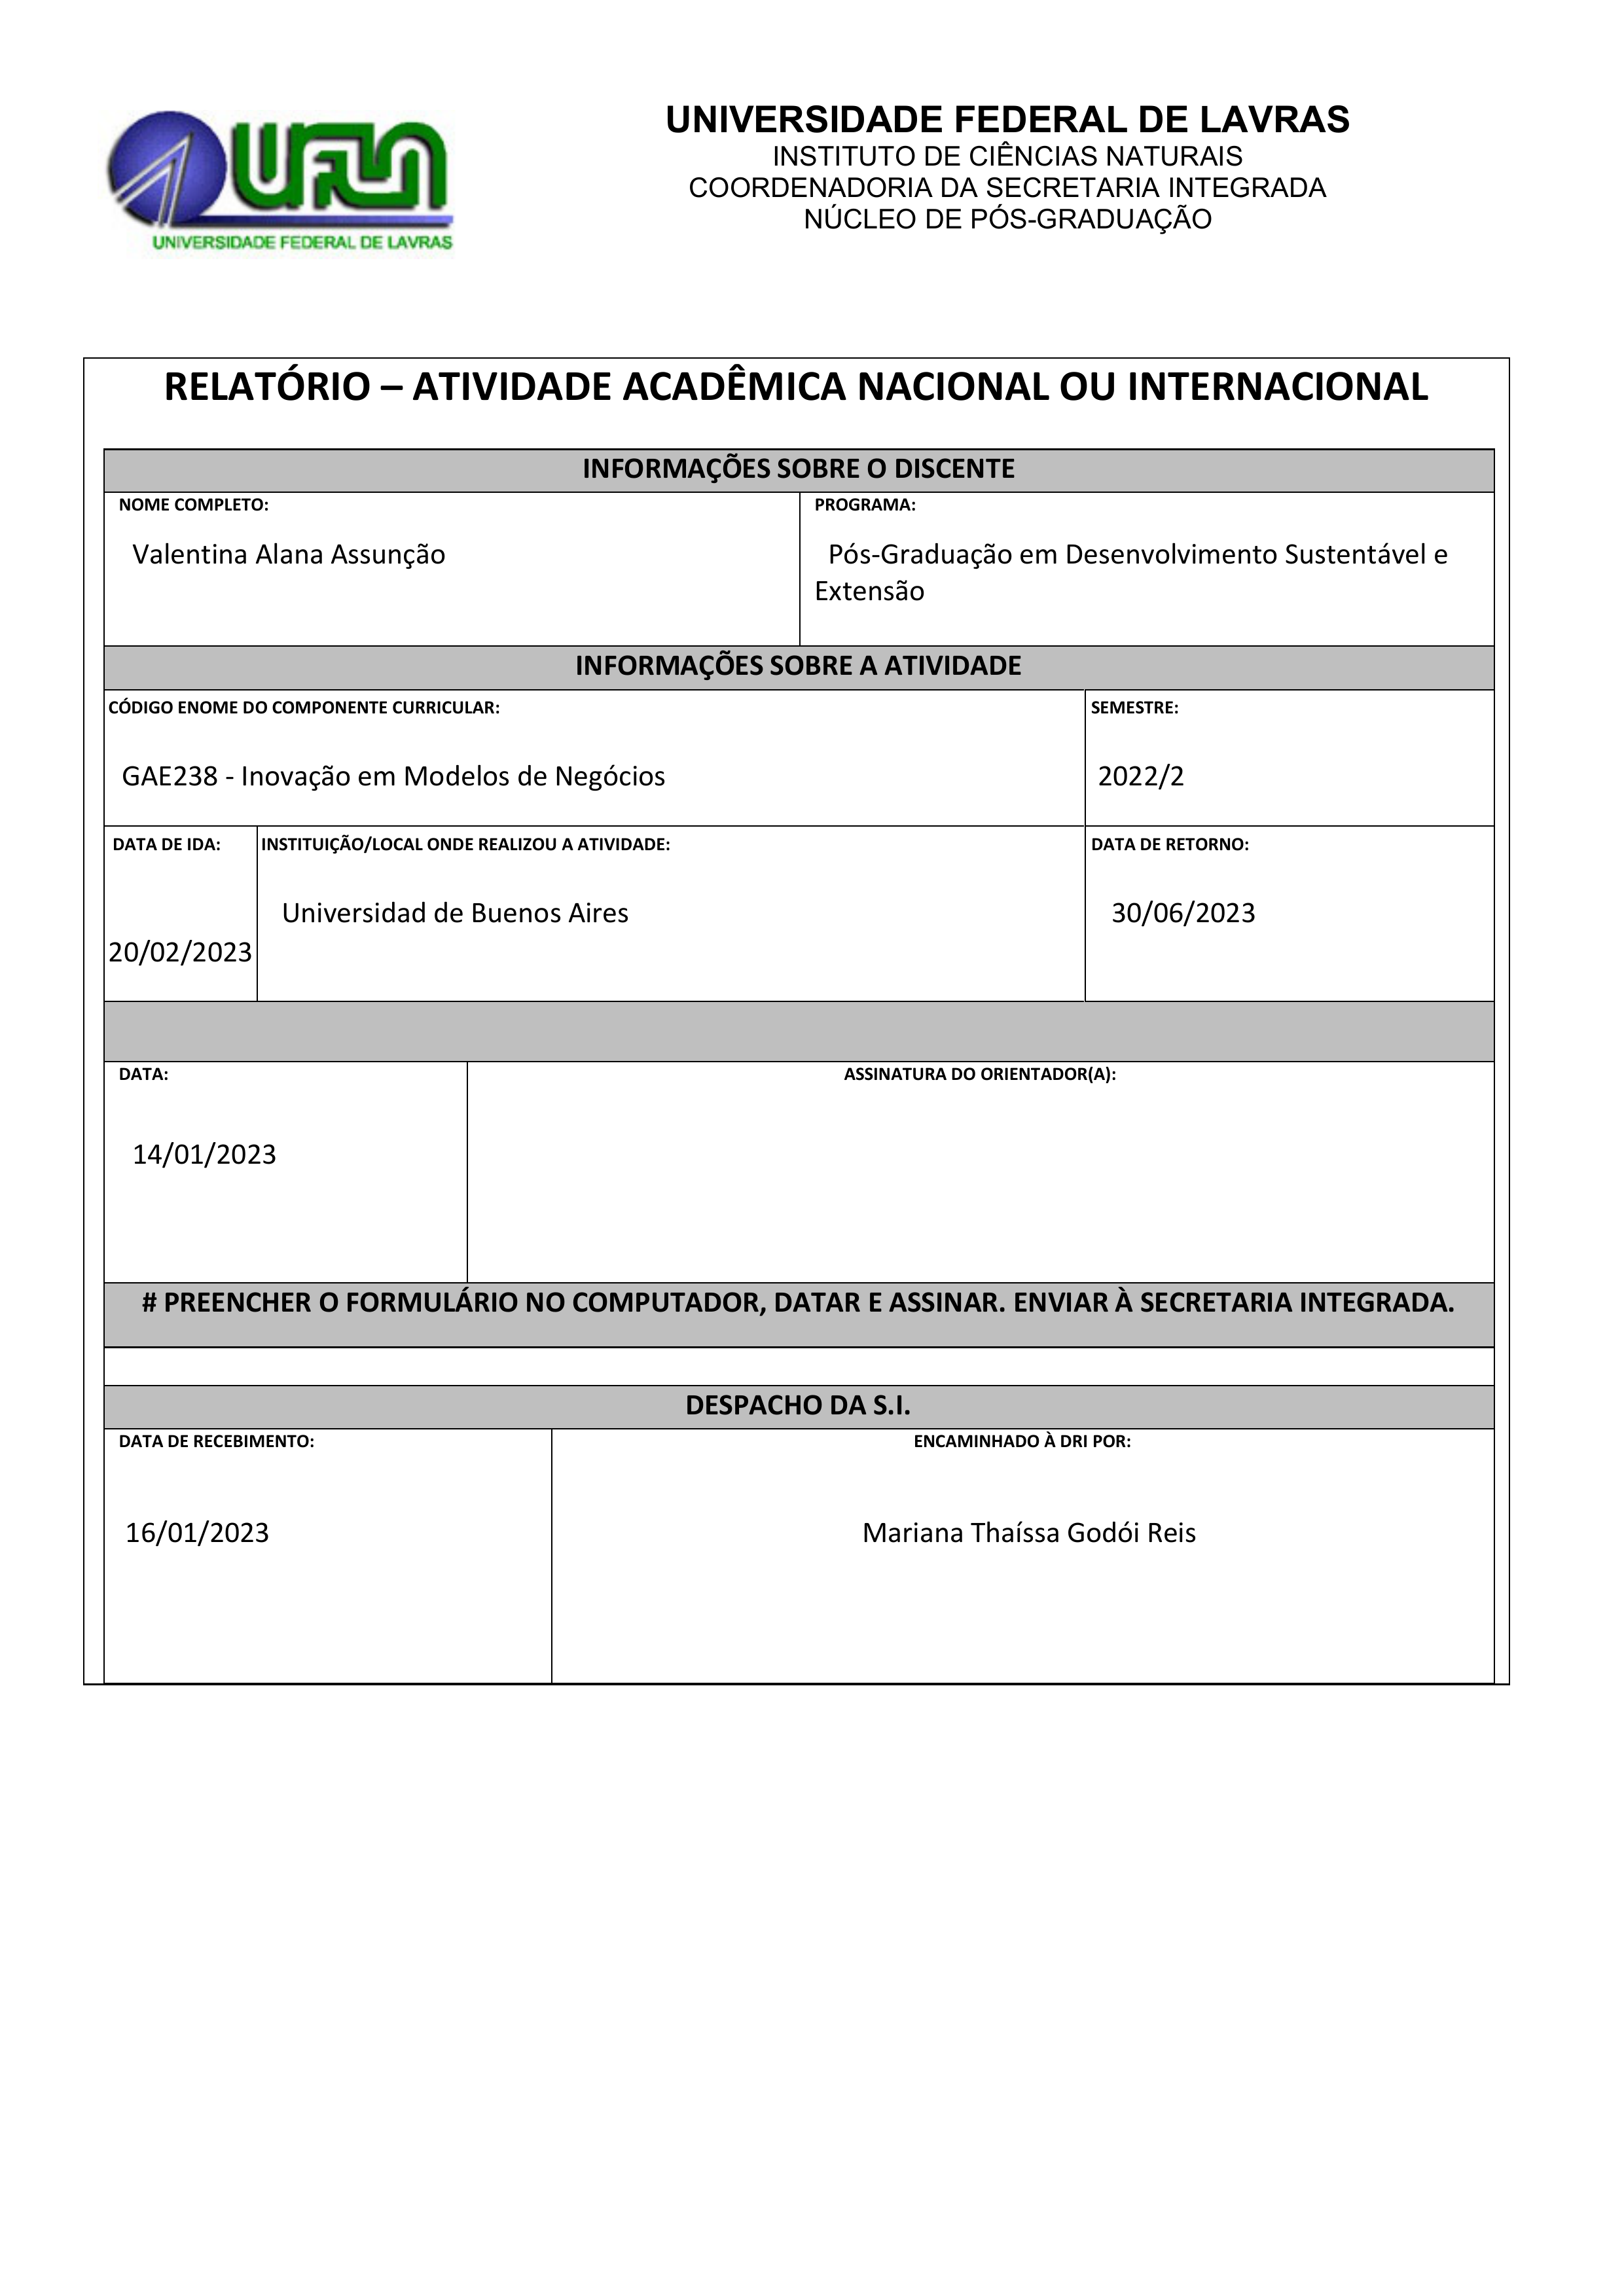
UNIVERSIDADE FEDERAL DE LAVRAS
UFLA
INSTITUTO DE CIÊNCIAS NATURAIS
COORDENADORIA DA SECRETARIA INTEGRADA
NÚCLEO DE PÓS-GRADUAÇÃO
UNIVERSIDADE FECERAL DE LAVRAS
RELATÓRIO — ATIVIDADE ACADÊMICA NACIONAL OU INTERNACIONAL
INFORMAÇÕES SOBRE O DISCENTE
NOME COMPLETO:
Valentina Alana Assunção
PROGRAMA:
Pós-Graduação em Desenvolvimento Sustentável e Extensão
INFORMAÇÕES SOBRE A ATIVIDADE
CÓDIGO ENOME DO COMPONENTE CURRICULAR:
GAE238 - Inovação em Modelos de Negócios
SEMESTRE:
2022/2
INSTITUIÇÃO/LOCAL ONDE REALIZOU A ATIVIDADE:
Universidad de Buenos Aires
DATA DE IDA:
20/02/2023
DATA DE RETORNO:
30/06/2023
ASSINATURA DO ORIENTADOR(A):
DATA:
14/01/2023
# PREENCHER O FORMULÁRIO NO COMPUTADOR, DATAR E ASSINAR. ENVIAR À SECRETARIA INTEGRADA.
DESPACHO DA S.I.
ENCAMINHADO À DRI POR:
Mariana Thaíssa Godói Reis
DATA DE RECEBIMENTO:
16/01/2023